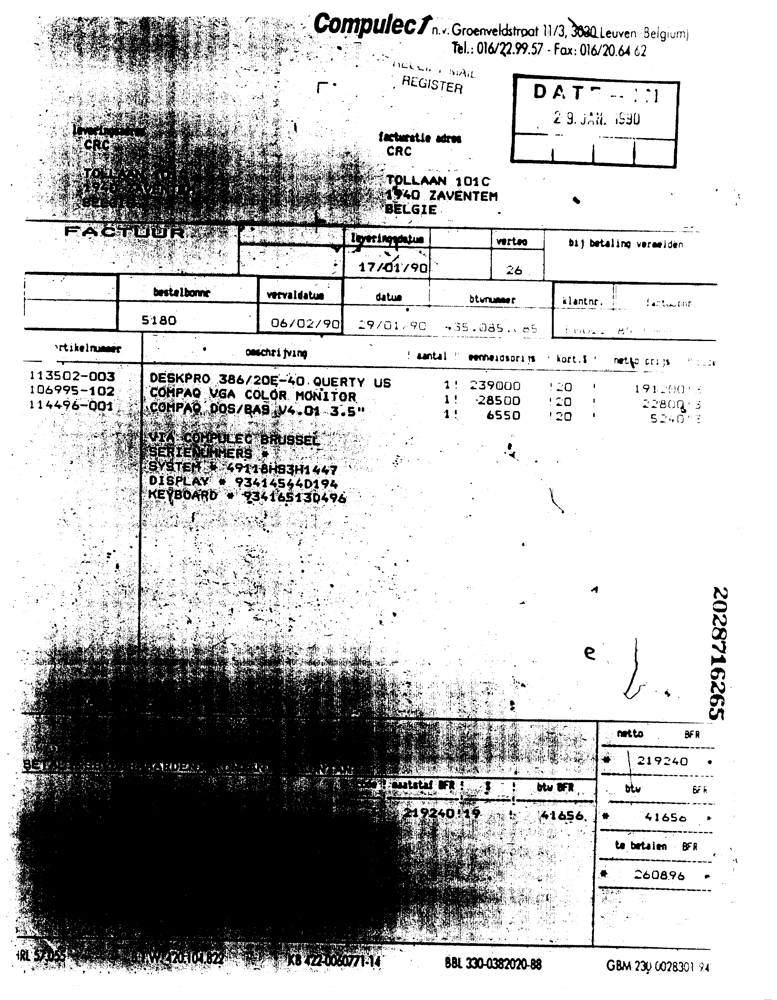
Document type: Invoice